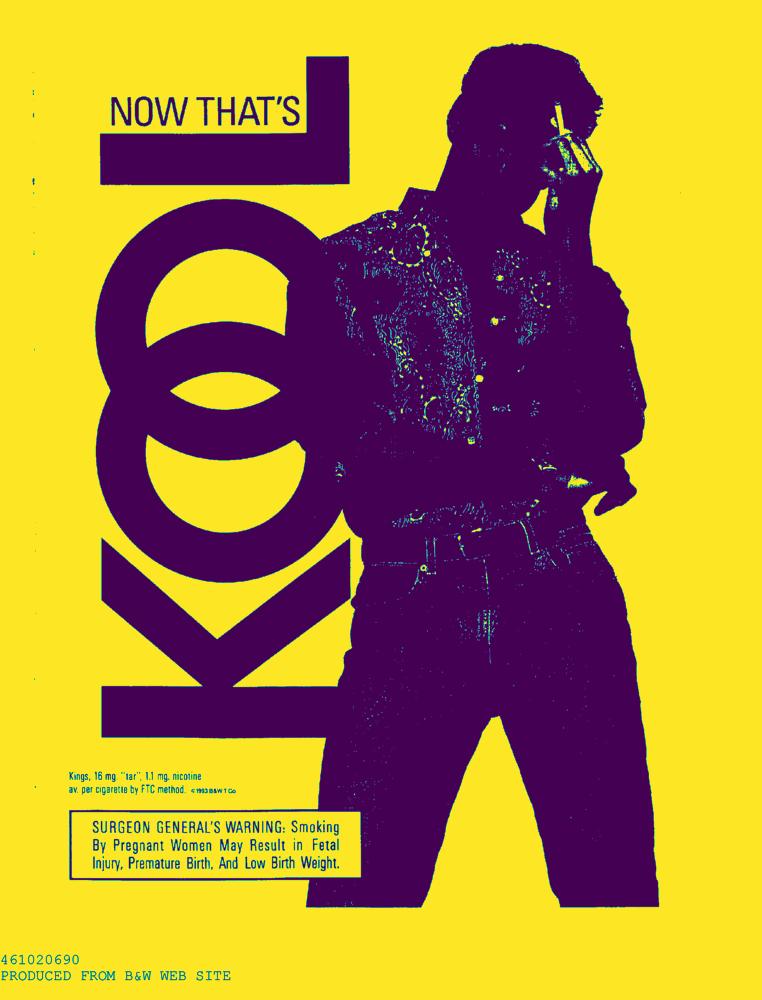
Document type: AD